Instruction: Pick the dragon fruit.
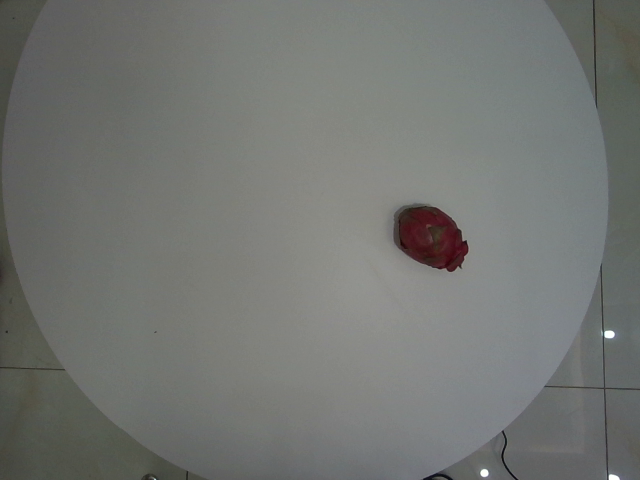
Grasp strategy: vertical